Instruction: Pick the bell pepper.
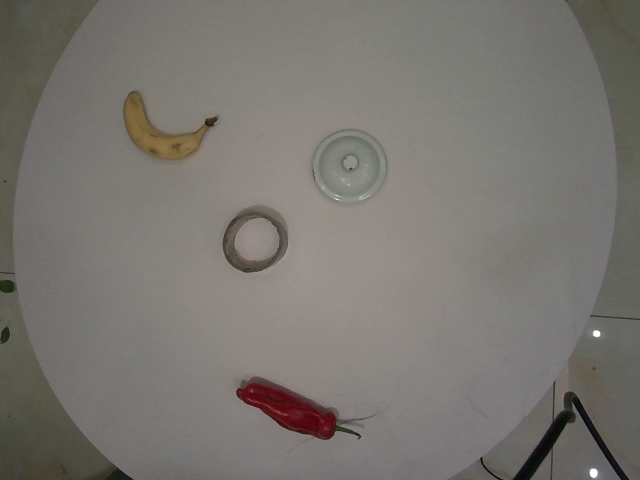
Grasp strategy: vertical